Question: Talk about the condition:
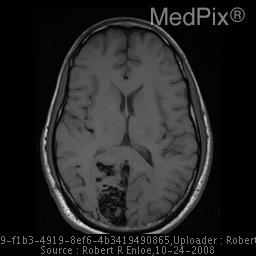
Answer: The disease is discussed as: ARTERIOVENOUS MALFORMATION (AVM)

Clinical Features:  AVMs are the most common symptomatic congenital vascular malformations.  The peak age at presentation is between 20 and 40.  Approximately 50% of patients with AVMs present with symptoms caused by hemorrhage (25% present with seizures).  The overall risk of hemorrhage from an AVM is estimated at 2% to 4% per year, cumulative.  98% of AVMs are solitary.  Multiple AVMs outside the setting of vascular neurocutaneous disorders such as Rendu-Osler-Weber and Wyburn-Mason syndromes are extremely uncommon.

Pathology:  AVMs are complex networks of abnormal vascular channels that consist of dilated arterial feeder(s) and draining veins, without intervening capillaries.  These vessels often demonstrate flow-induced angiopathic changes secondary to endothelial hyperplasia (flow-related” aneurysms in 10 - 20%).  AVMs may contain gliotic brain and hemorrhagic residua.  Atrophy of otherwise normal adjacent brain results from chronic regional arterial hypoperfusion and venous hypertension, as the AVMs steal vascular supply from adjacent brain tissue.

Imaging:  Intracranial AVMs are subdivided into parenchymal (pial or within the brain), and dural (outside the brain).  A mixed type occurs when a parenchymal AVM recruits dural vascular supply.  85% of AVMs are supratentorial.  On cerebral angiography an AVM appears as a tightly packed mass of enlarged feeding arteries that supply a central nidus, a plexiform web of small vessels.  One or more dilated veins drain the AVM nidus.  The main goals of the diagnostic imaging workup are to delineate the size of the AVM,  the eloquence of adjacent brain, and the pattern of venous drainage.  These 3 characteristics are used to determine the long-term risk of an untreated AVM, as the table below explains.

Table 1.  Spetzler AVM Grading System
Graded feature	             Points assigned
  Size
      Small (<3 cm)				1
      Medium (3-6 cm)			2
      Large (>6cm)				3

Eloquence of adjacent brain
      Noneloquent                		0
      Eloquent					1

Venous drainage
      Superficial only			        0
      Deep					        1

========================================

Spetzler grades range from 1 to 5.  A separate grade 6 is reserved for inoperable lesions.  Prospective studies have confirmed the accuracy and utility of the Spetzler grade in guiding patient management and estimating postoperative neurologic complications.